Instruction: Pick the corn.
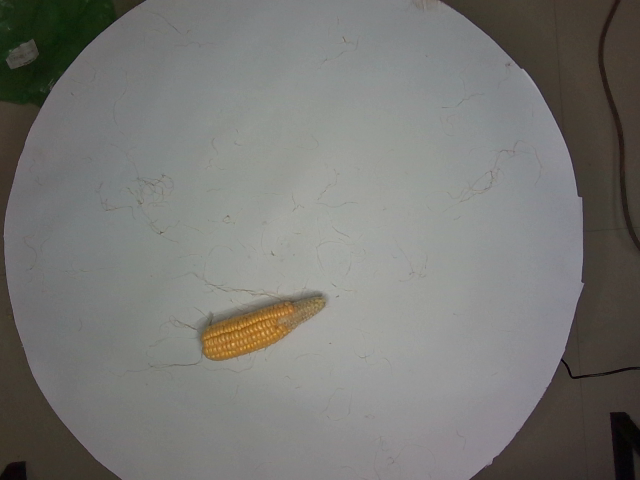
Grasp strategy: vertical